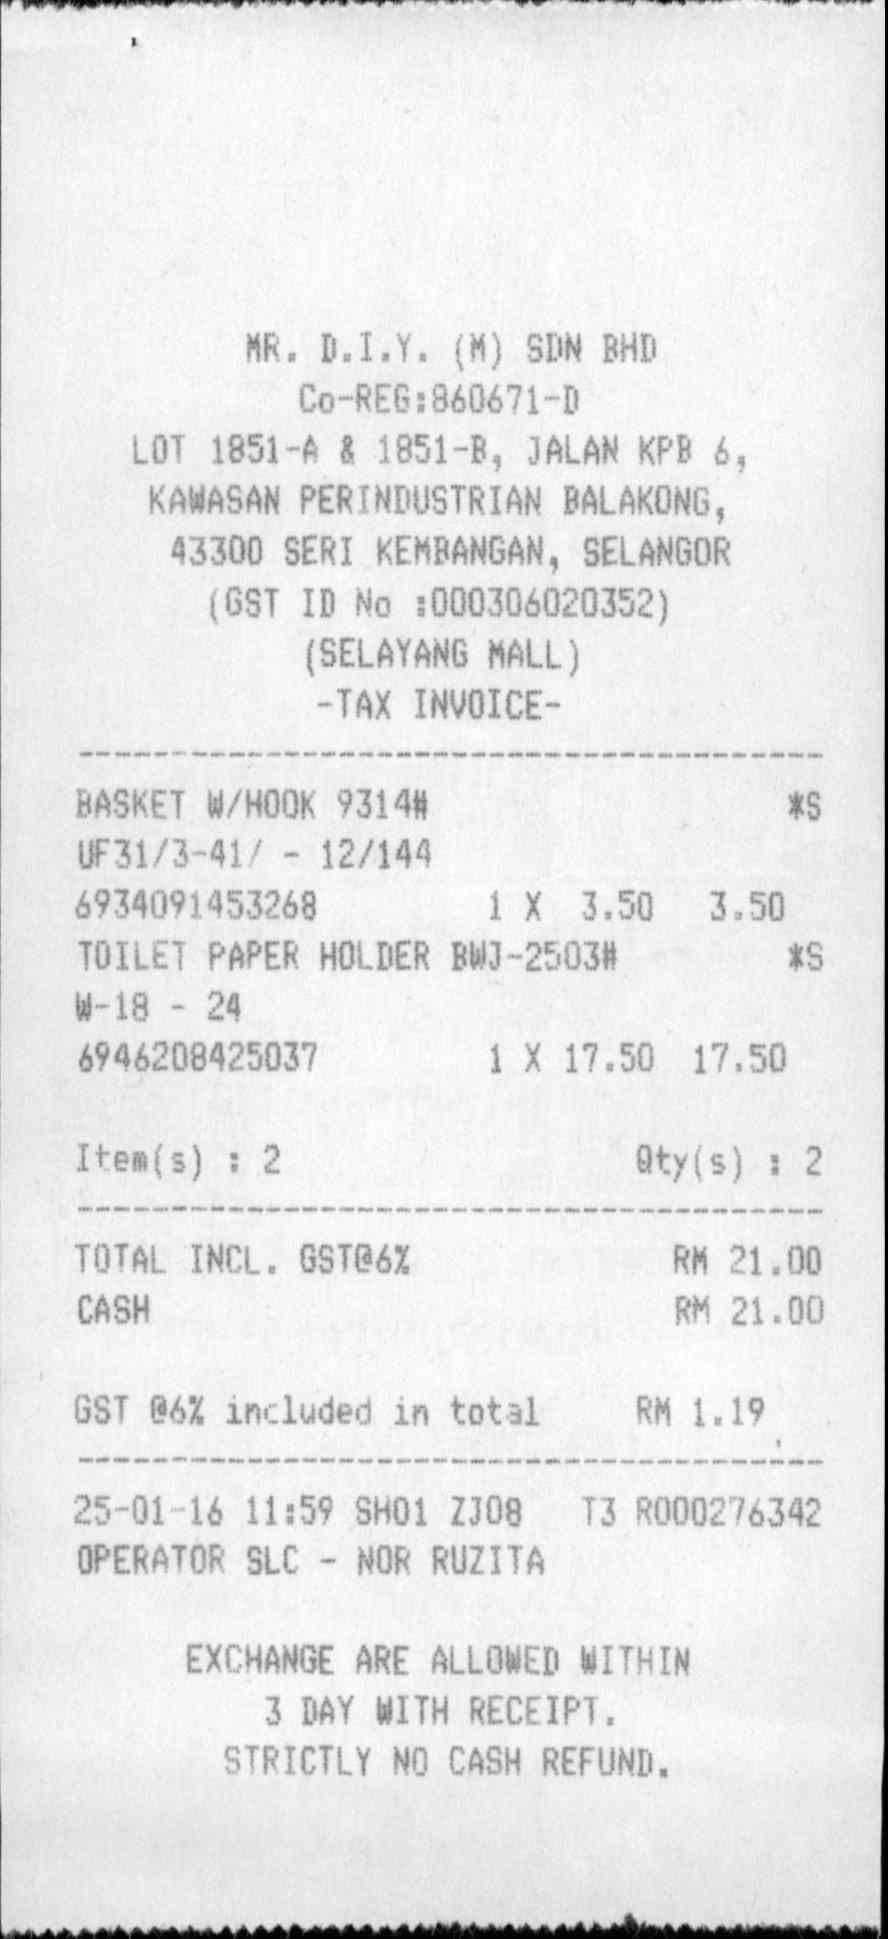
MR. D.I.Y. (M) SDN BHD
CO-REG:860671-D
LOT 1851-A & 1851-B, JALAN KPB 6,
KAWASAN PERINDUSTRIAN BALAKONG,
43300 SERI KEMBANGAN, SELANGOR
(GST ID NO :000306020352)
(SELAYANG MALL)
-TAX INVOICE-
BASKET W/HOOK 9314#
*S
UF31/3-41/ - 12/144
6934091453268
1 X
TOILET PAPER HOLDER BWJ-2503#
*S
W-18 - 24
6946208425037
1 X 17.50
ITEM(S) : 2
QTY(S) : 2
TOTAL INCL. GST@6%
CASH
RM 21.00
RM 21.00
GST @6% INCLUDED IN TOTAL
RM 1.19
25-01-16 11:59 SH01 ZJ08
T3 R000276342
OPERATOR SLC - NOR RUZITA
EXCHANGE ARE ALLOWED WITHIN
3 DAY WITH RECEIPT.
STRICTLY NO CASH REFUND.
3.50
3.50
17.50